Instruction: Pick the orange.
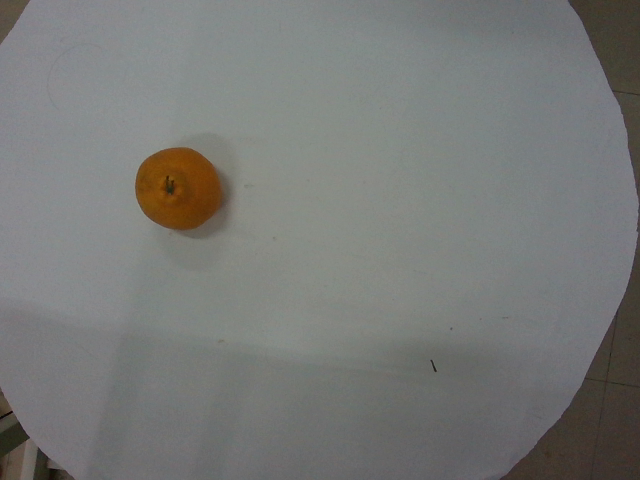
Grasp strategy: vertical